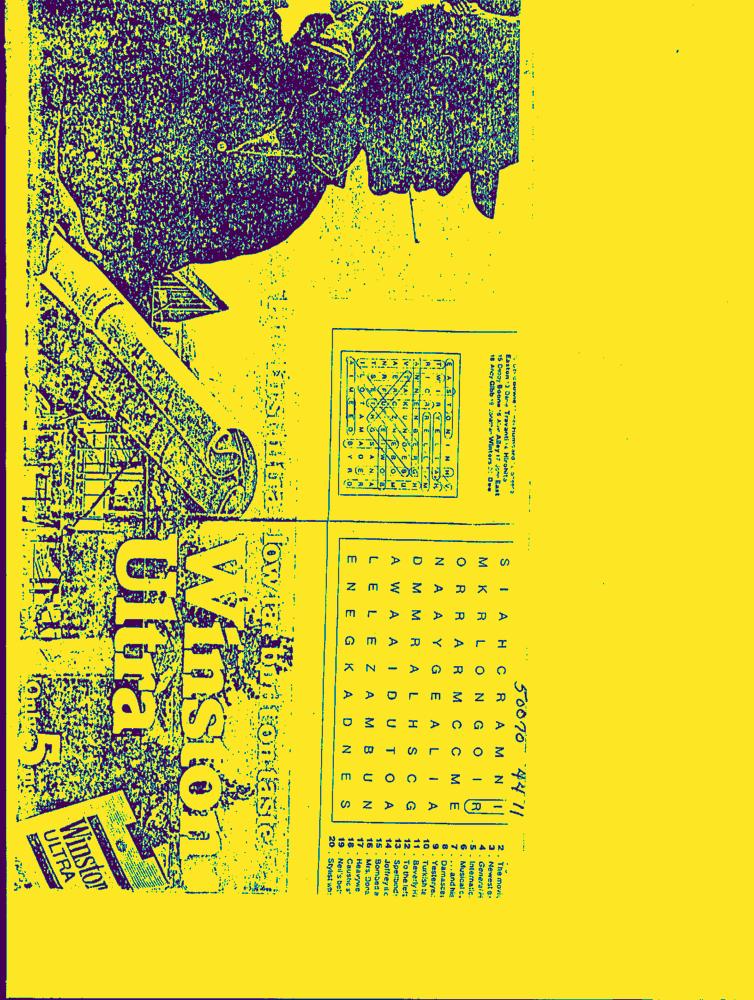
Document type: AD